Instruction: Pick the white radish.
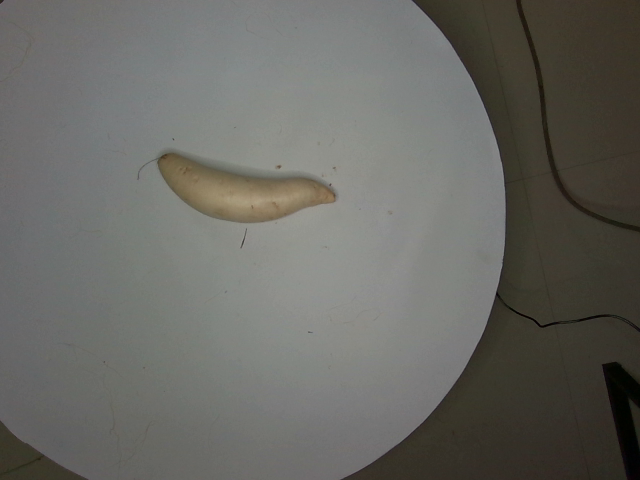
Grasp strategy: vertical